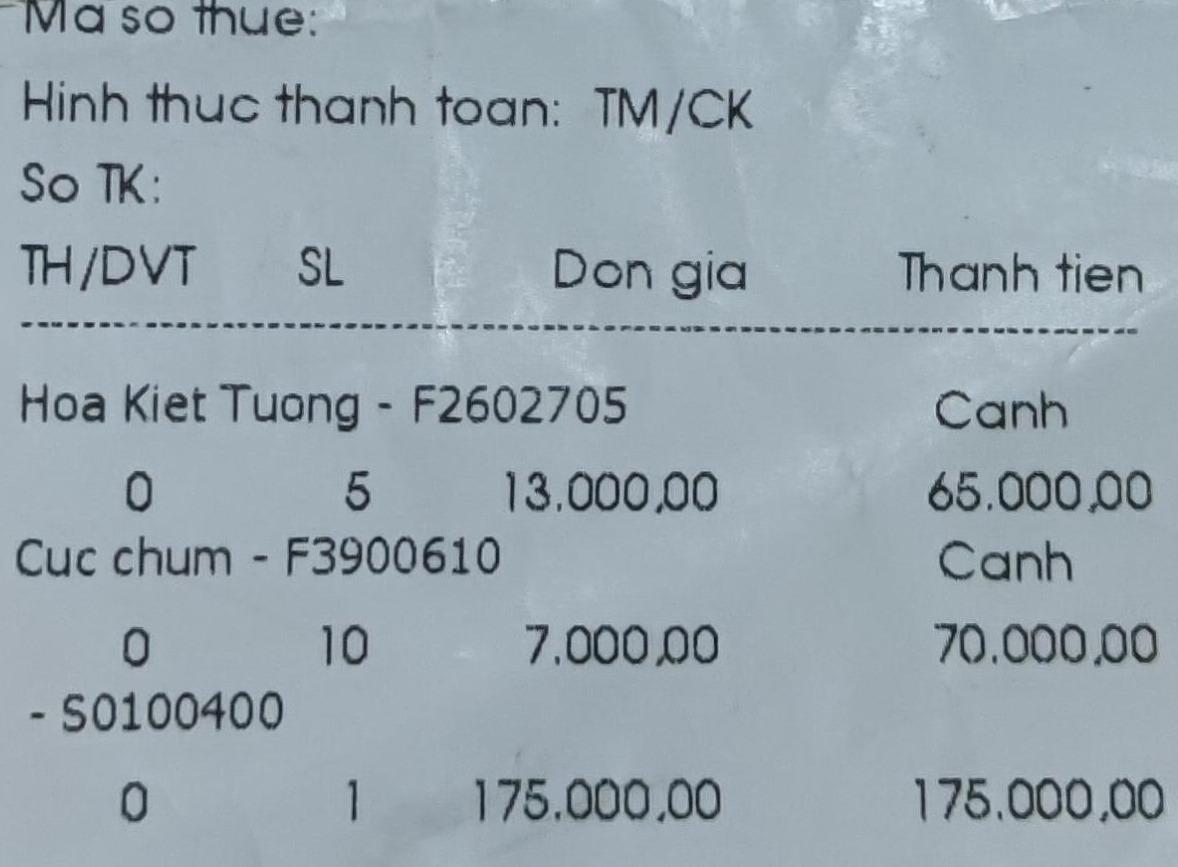
Ma so thue:
Hinh thuc thanh toan: TM/CK
So TK:

<table>
<tr>
<th>TH/DVT</th>
<th>SL</th>
<th>Don gia</th>
<th>Thanh tien</th>
</tr>
<tr>
<td>Hoa Kiet Tuong - F2602705 Canh</td>
<td>5</td>
<td>13.000,00</td>
<td>65.000,00</td>
</tr>
<tr>
<td>Cuc chum - F3900610 Canh</td>
<td>10</td>
<td>7.000,00</td>
<td>70.000,00</td>
</tr>
<tr>
<td>- S0100400</td>
<td>1</td>
<td>175.000,00</td>
<td>175.000,00</td>
</tr>
</table>